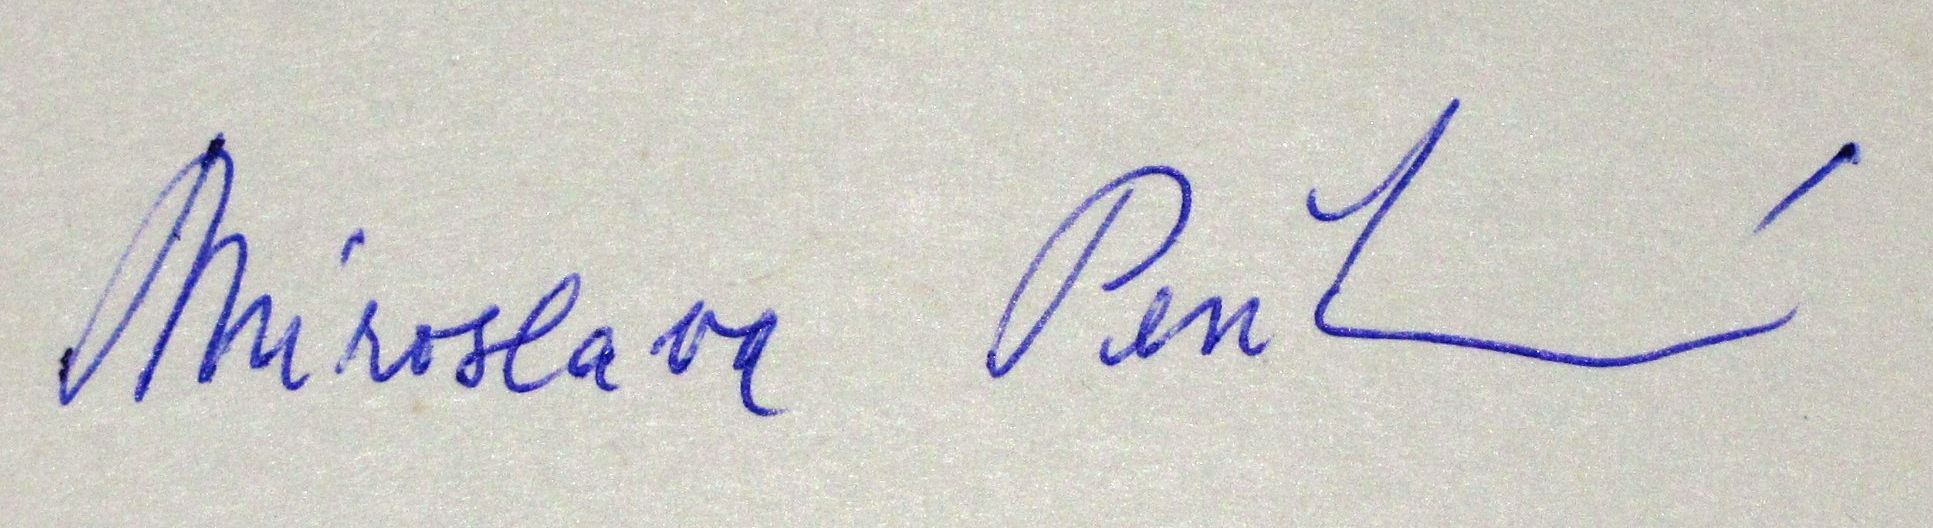
Signature of: miroslava pešíková